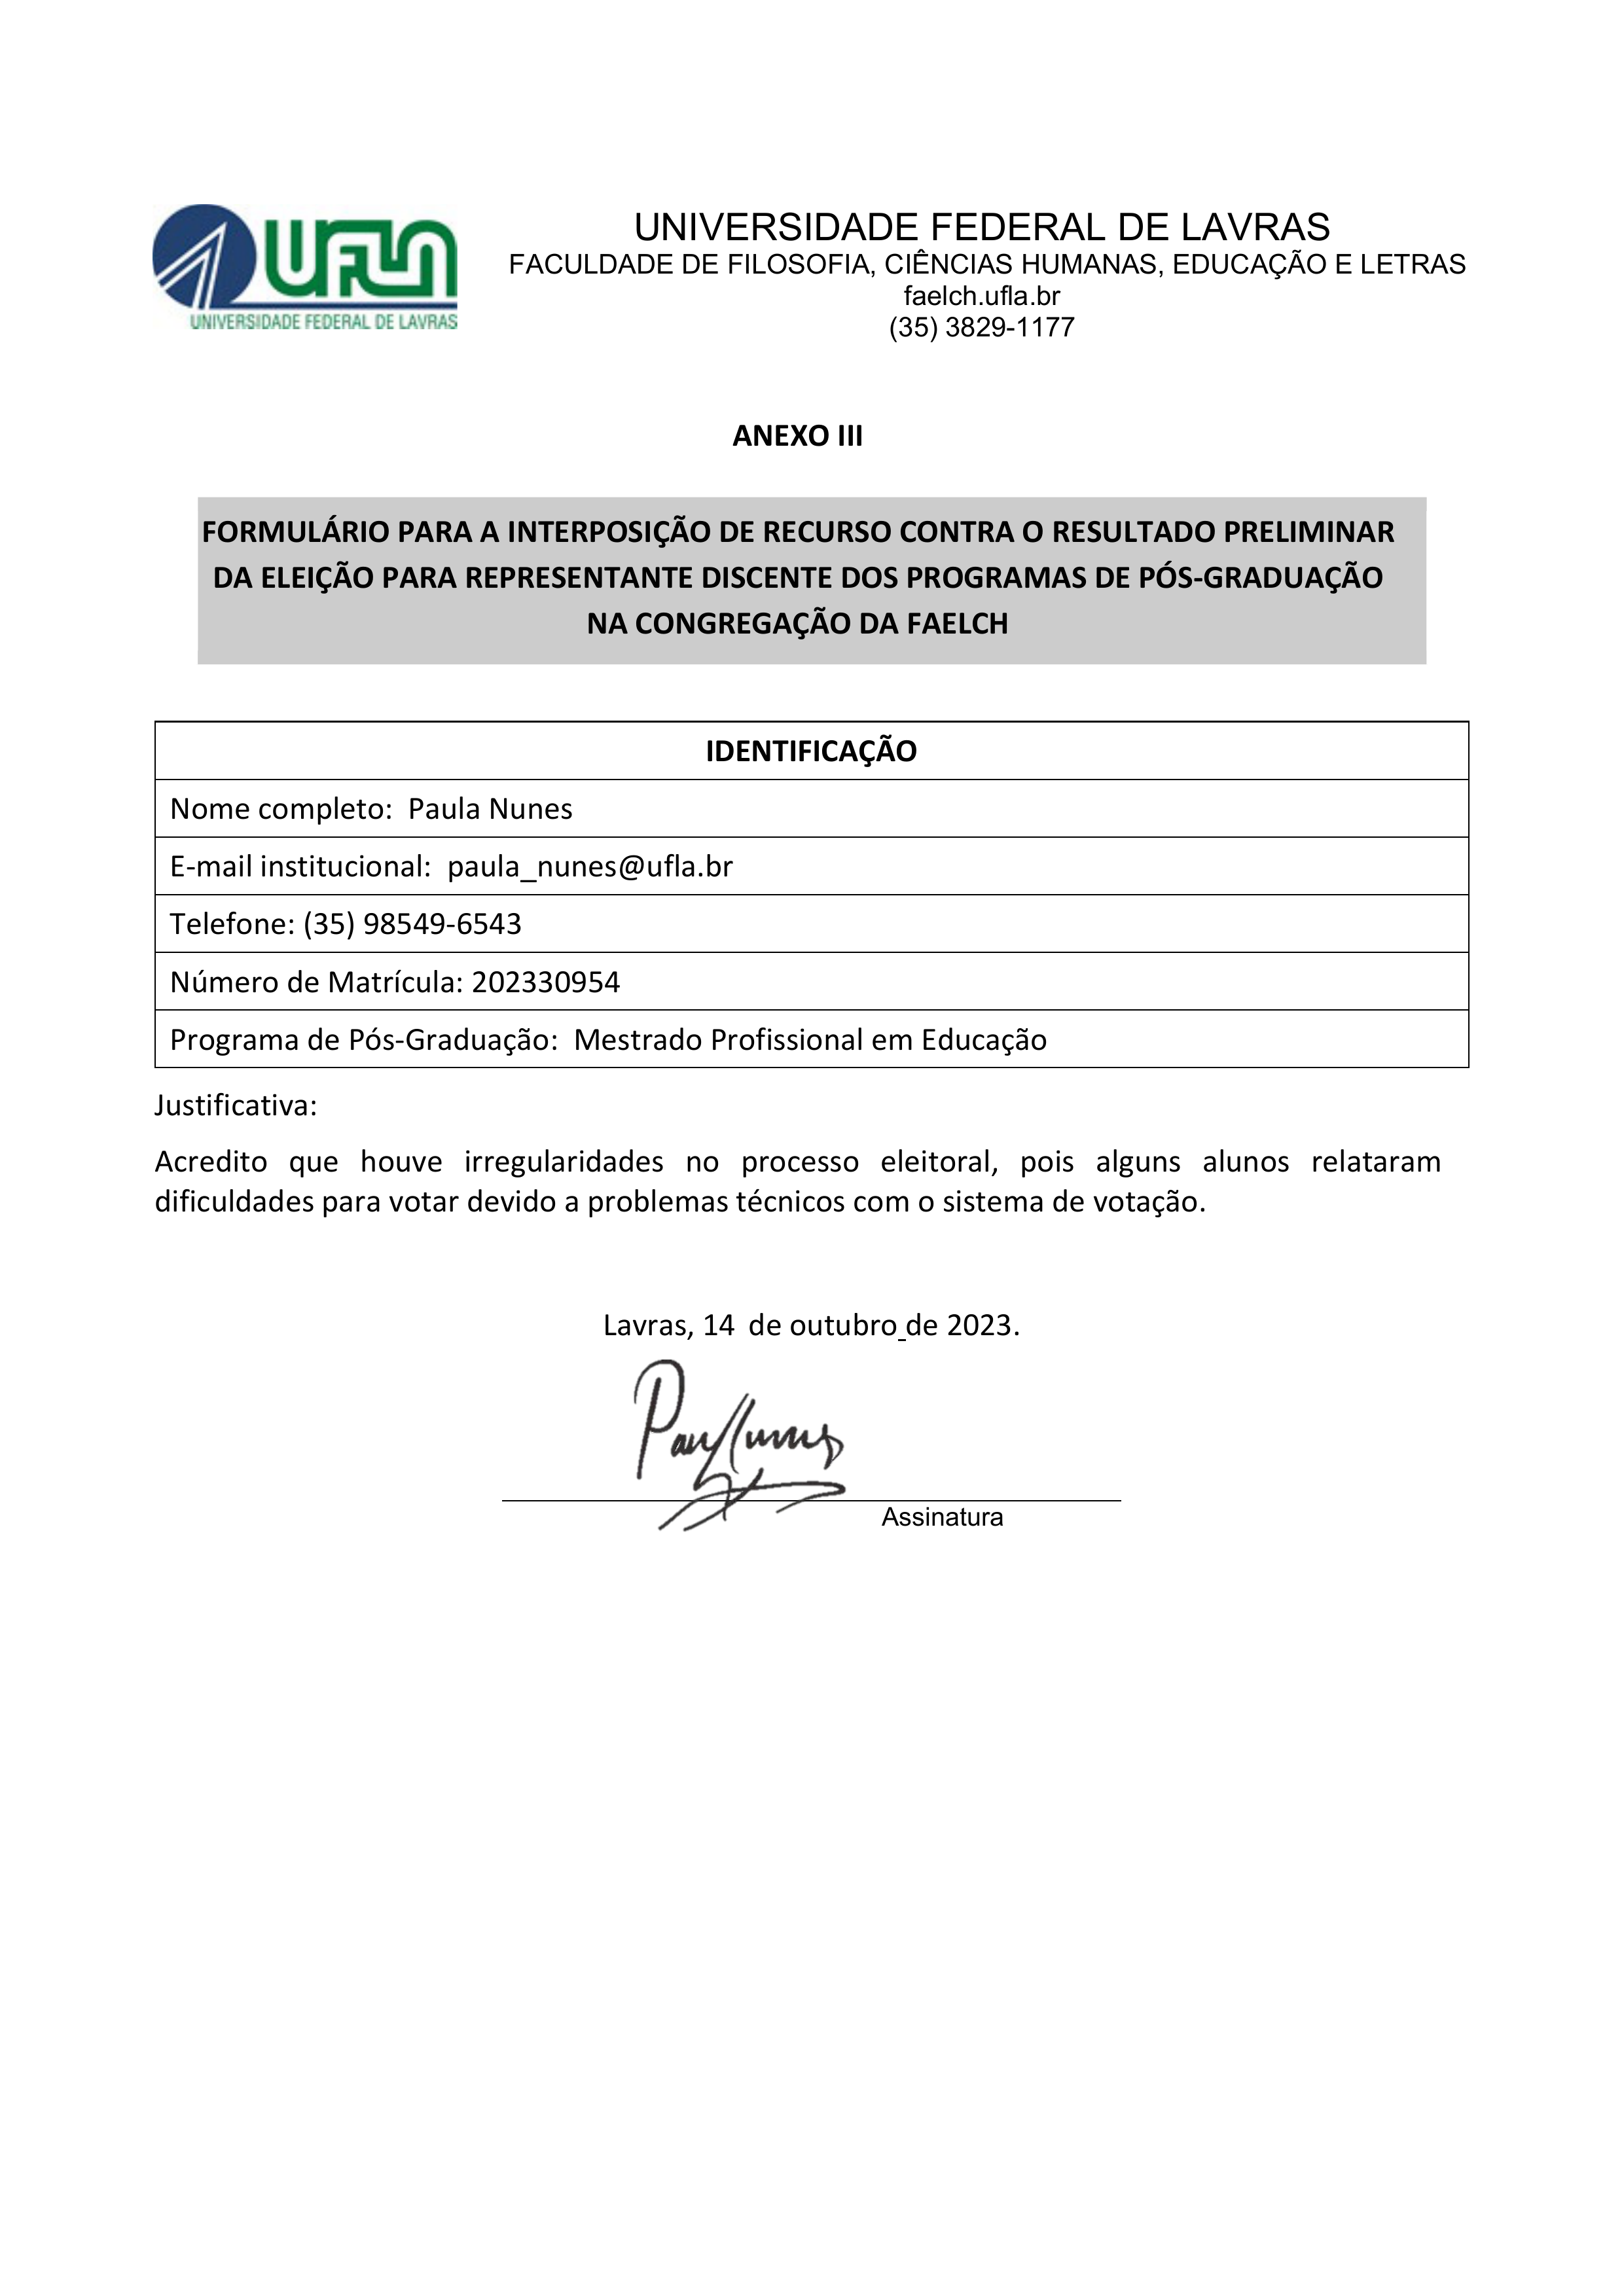
UNIVERSIDADE FEDERAL DE LAVRAS
UFLA
FACULDADE DE FILOSOFIA, CIENCIAS HUMANAS, EDUCAÇÃO E LETRAS
faelch.ufla.br
UNIVERSIDADE FEDERAL DE LAYRAS
(35) 3829-1177
ANEXO III
FORMULÁRIO PARA A INTERPOSIÇÃO DE RECURSO CONTRA O RESULTADO PRELIMINAR DA ELEIÇÃO PARA REPRESENTANTE DISCENTE DOS PROGRAMAS DE PÓS-GRADUAÇÃO NA CONGREGAÇÃO DA FAELCH
IDENTIFICAÇÃO
Nome completo:
Paula Nunes
E-mail institucional:
paula_nunes@ufla.br
Telefone:
(35) 98549-6543
Número de Matrícula:
202330954
Programa de Pós-Graduação:
Mestrado Profissional em Educação
Justificativa:
Acredito que houve irregularidades no processo eleitoral, pois alguns alunos relataram dificuldades para votar devido a problemas técnicos com o sistema de votação.
Lavras, 14 de outubro de 2023.
Assinatura